Question: How is the history relevant to the case?
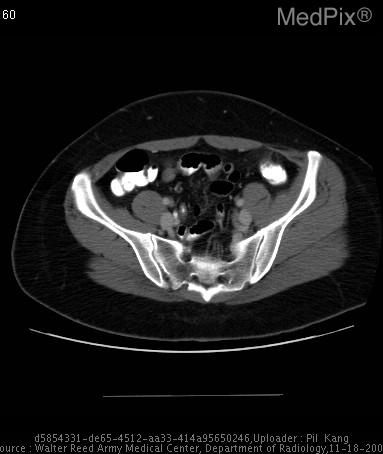
Answer: The patient's history of 27 year old female with acute onset left lower quadrant pain, r/o diverticulitis or appendicitis. is key in understanding the case.